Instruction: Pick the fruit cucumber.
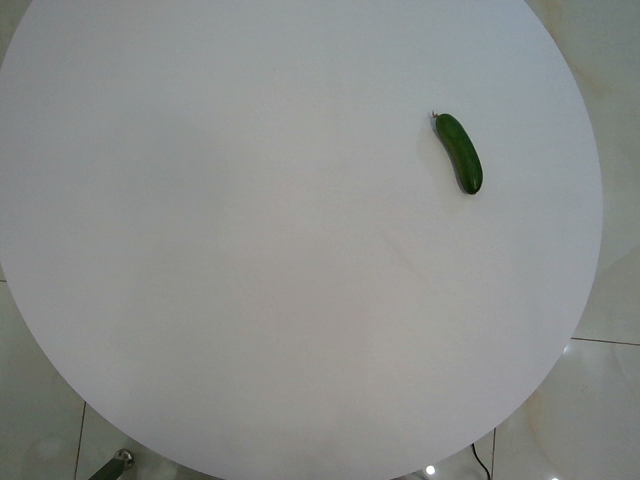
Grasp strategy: vertical